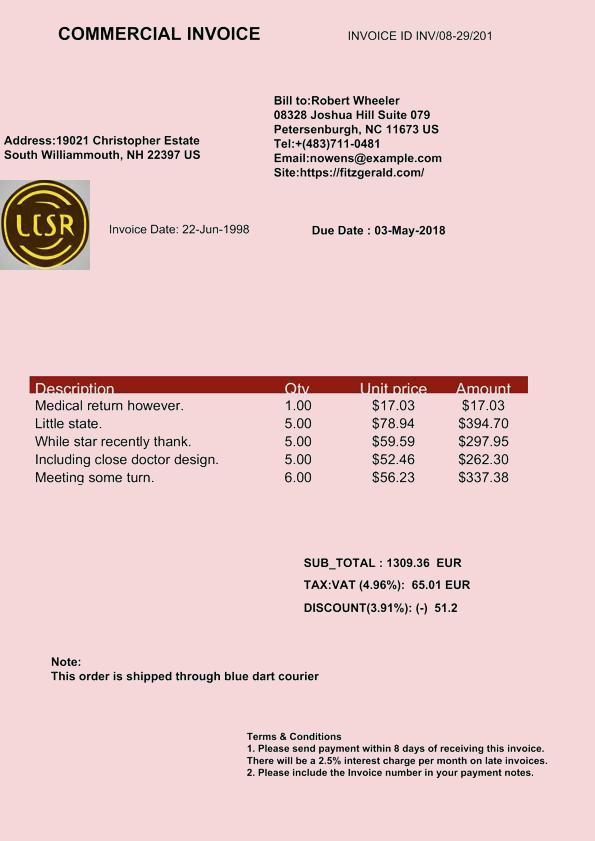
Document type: Invoice